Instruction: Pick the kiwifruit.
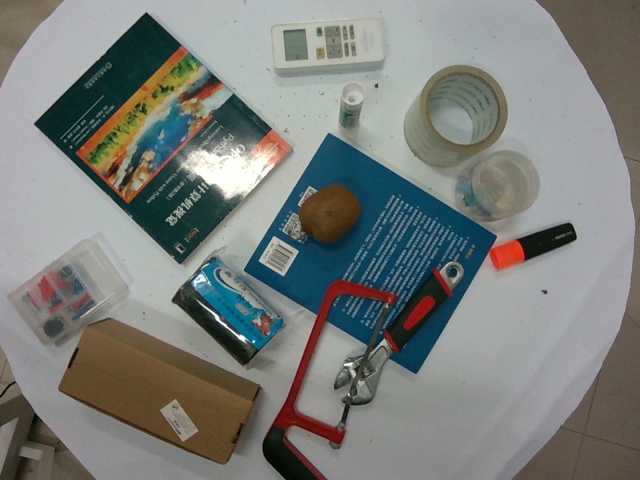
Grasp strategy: vertical